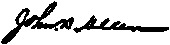
Signature of: john b allen